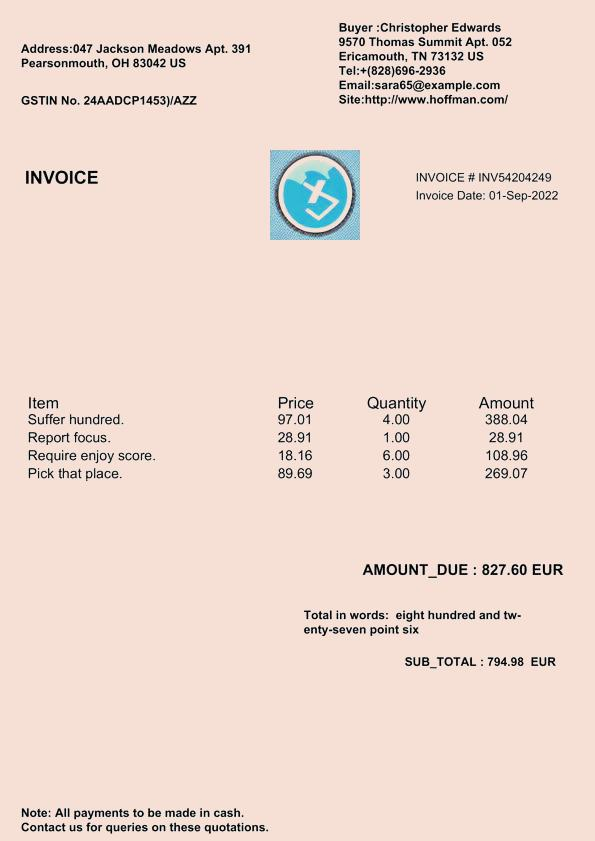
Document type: Invoice